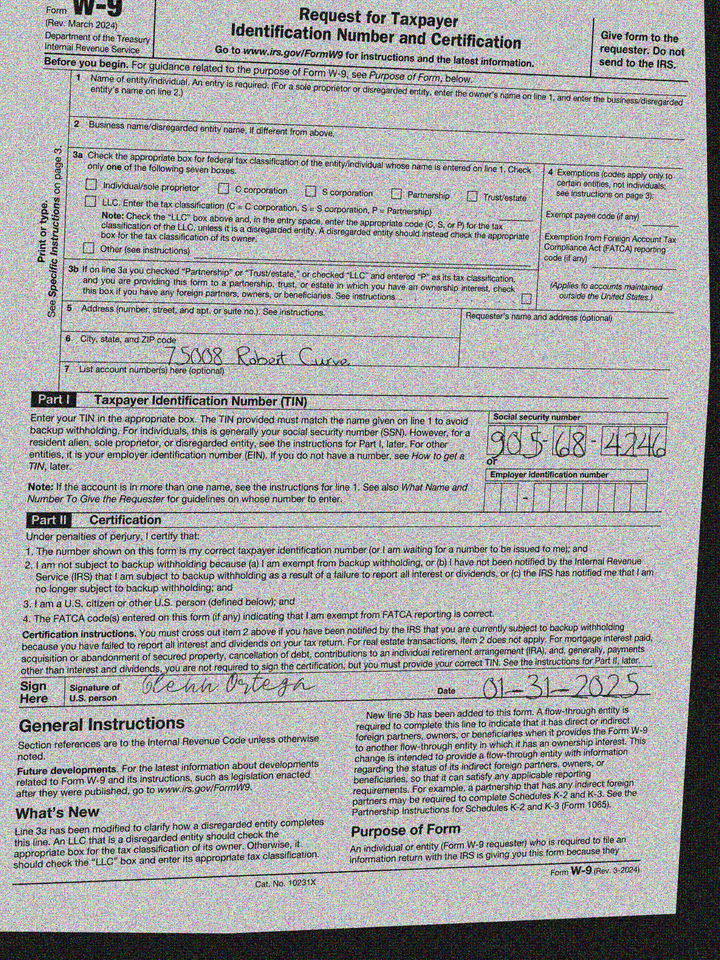
adr1: 75008 Robert Curve
cbx: no
ssn: 905684246
sdt: 01-31-2025